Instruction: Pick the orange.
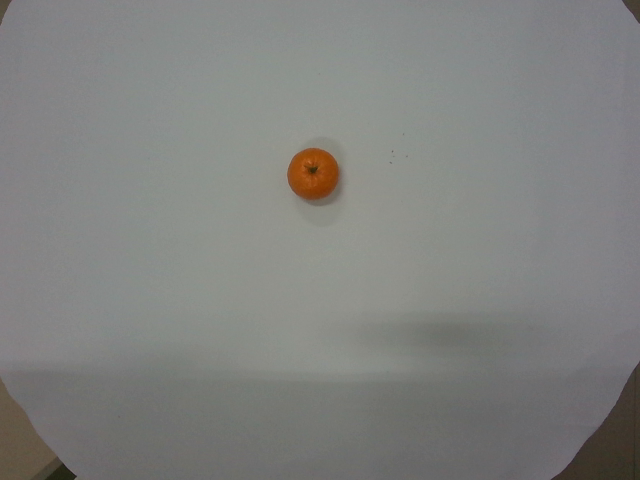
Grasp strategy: vertical